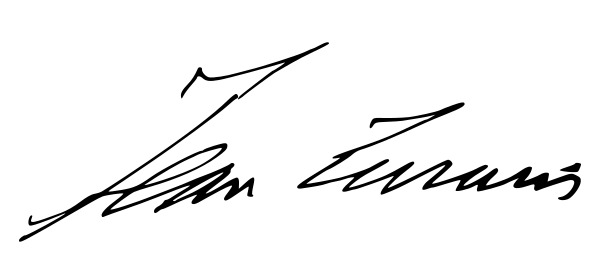
Signature of: jean lorrain